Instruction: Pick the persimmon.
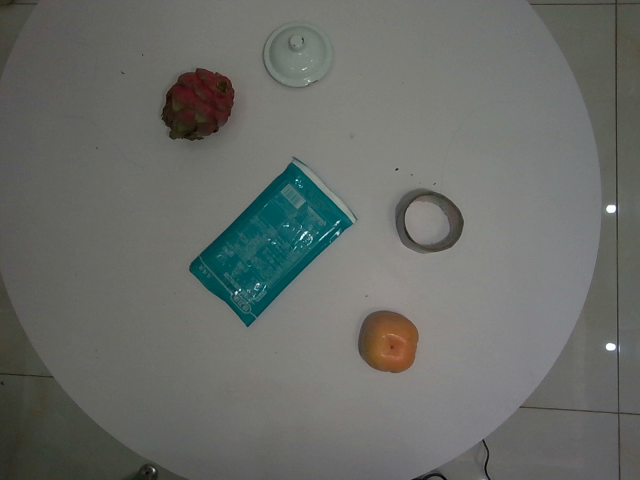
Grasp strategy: vertical